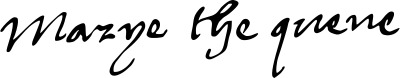
Signature of: mary i of england